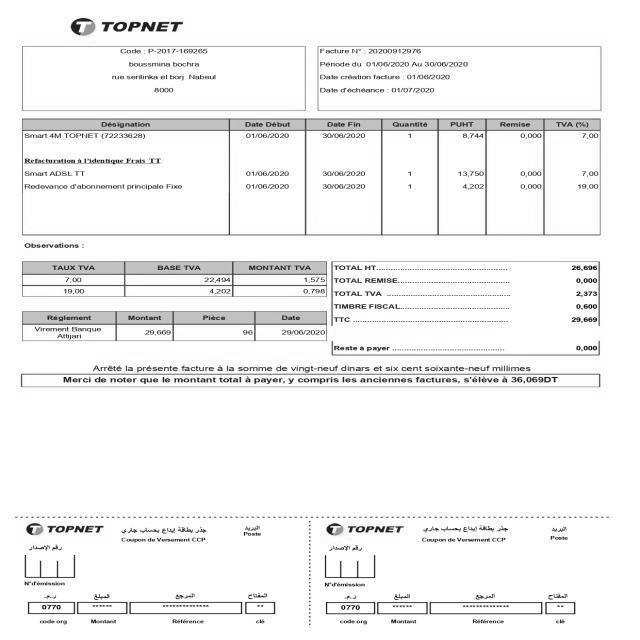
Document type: Invoice